Question: Explain the disease:
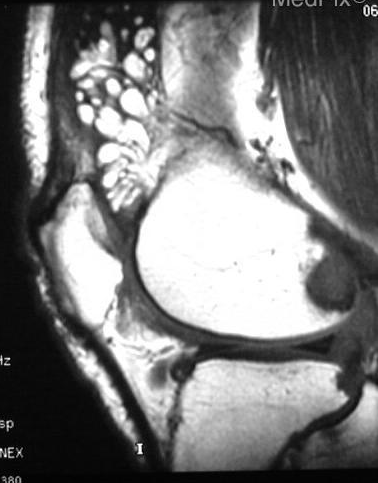
Answer: The disease is discussed as: Lipoma Arborescens is a tumor-like non-neoplastic process that affects the synovium.  Typically there is a villous-like hypertrophy of fat within the joint.  It produces a very characteristic arborizing (tree-like) pattern on MR imaging with typical fat signal within the lesion.  The knee is most commonly affected and the process is typically monoarticular.  Typically there is an associated effusion.  Patients present with slowly progressive joint swelling and pain.  Treatment: surgical excision.